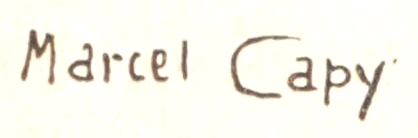
Signature of: marcel capy